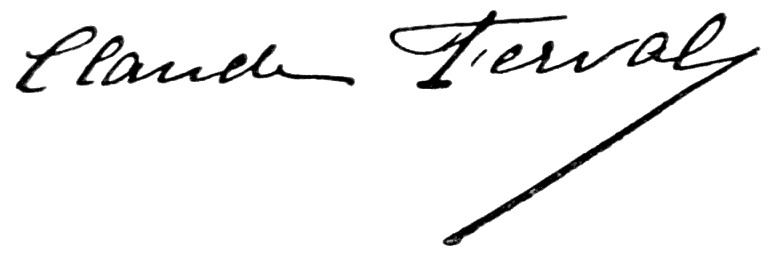
Signature of: claude ferval